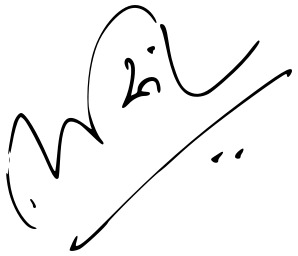
Signature of: bharatsinh solanki